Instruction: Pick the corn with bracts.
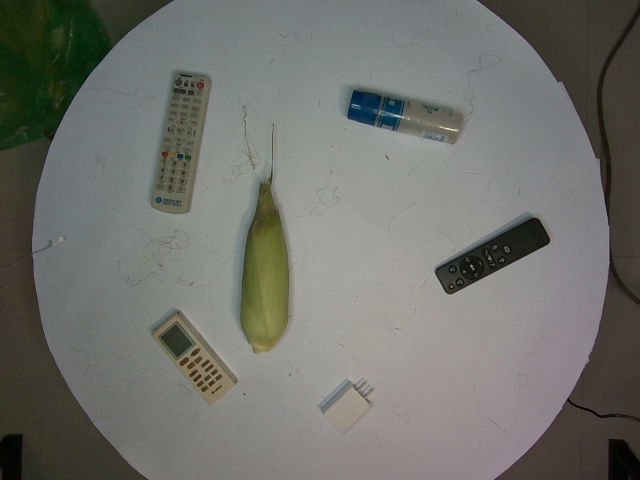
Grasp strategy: vertical